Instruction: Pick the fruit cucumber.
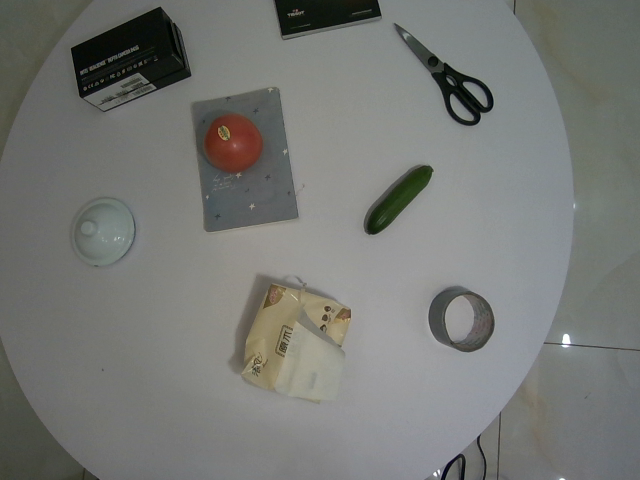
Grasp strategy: vertical